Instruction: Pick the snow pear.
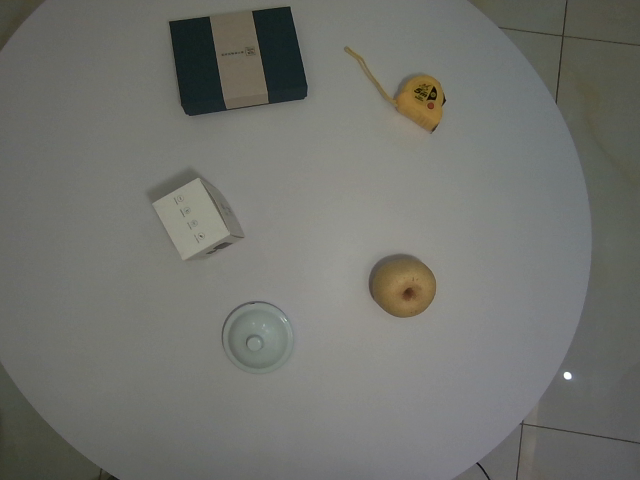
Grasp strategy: vertical